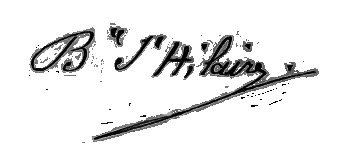
Signature of: jules barthélemy saint hilaire